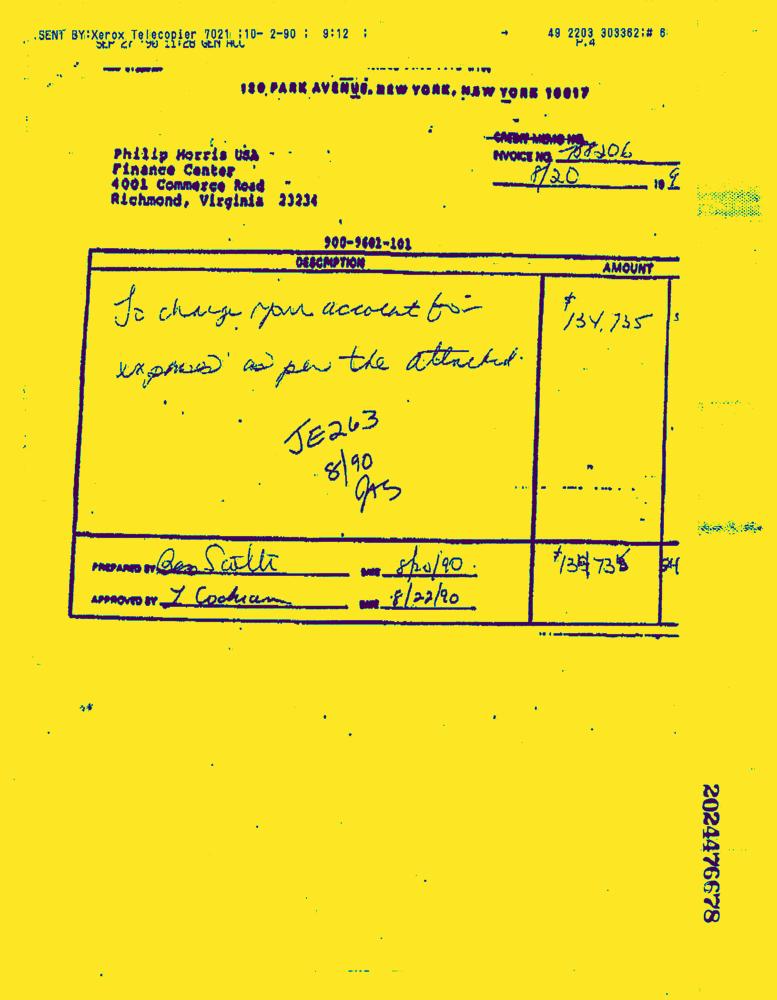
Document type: Invoice-Doc